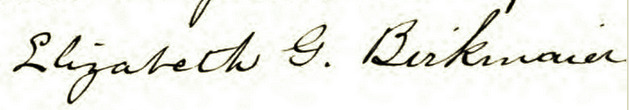
Signature of: elizabeth birkmaier